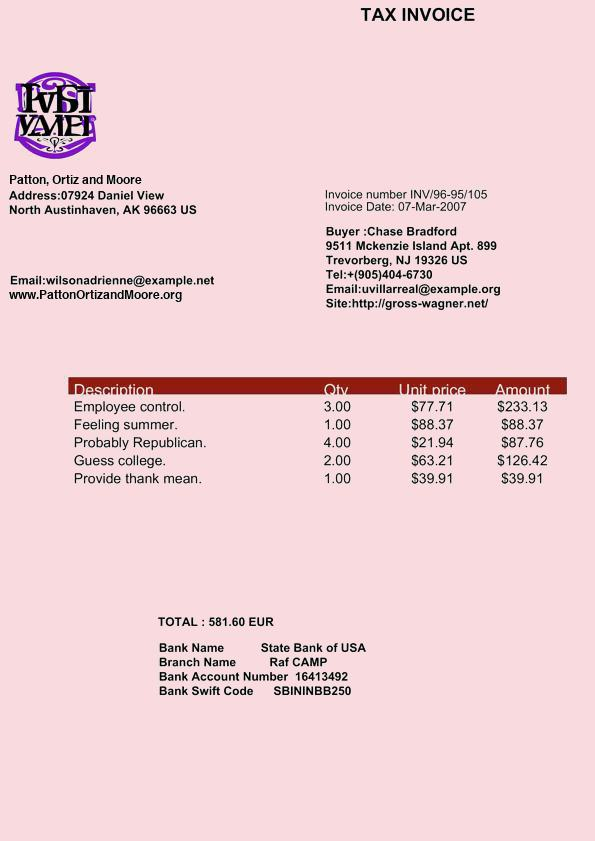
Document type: Invoice